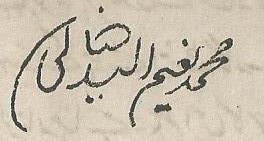
Signature of: mohammad naeemullah khayali